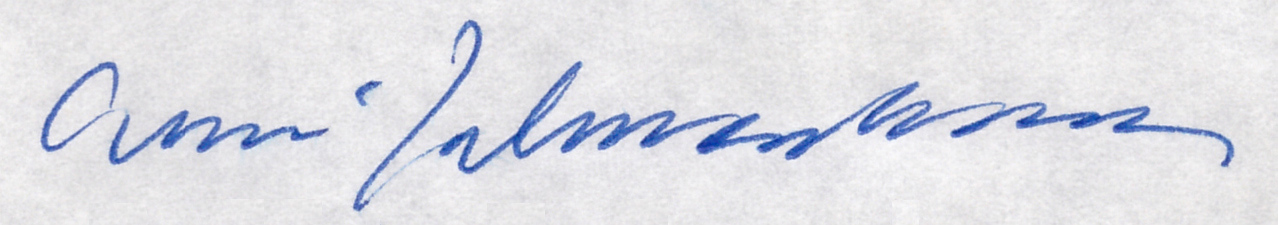
Signature of: erkki salmenhaara